Question: Describe the condition in detail:
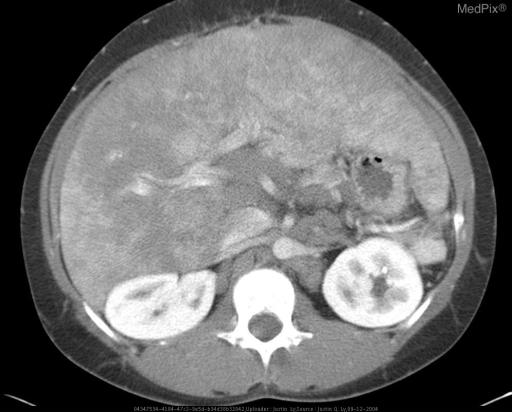
Answer: The disease is discussed as: Sarcoidosis is a granulomatous disease of unclear etiology, most commonly recognized by its thoracic manifestations of interstitial lung disease and hilar and mediastinal adenopathy.   Sarcoidosis is a multisystem disease, with histologic evidence of sarcoid involvement of the liver and spleen seen in 50-80% of all surgical specimens, although most cases do not result in organ dysfunction.  Cross-sectional imaging abnormal findings are uncommon and include mild organomegaly and the identification of MR hypointense or CT hypodense nodules, which represent coalescent granulomas.  These imaging findings are not specific for sarcoidosis however, and metastatic disease and lymphoma cannot be excluded, although involvement of both the spleen and liver favors sarcoidosis and lymphoma as differential possibilities.  Evaluation of the laboratory data, to include tumor markers, can be helpful in determining the presence of malignancy.  In the absence of other evidence of sarcoidosis, liver biopsy is advised.  Isolated hepatosplenic disease in asymptomatic patients does not usually require specific treatment.